Question: What jurisdiction, city, or county is the document associated with?
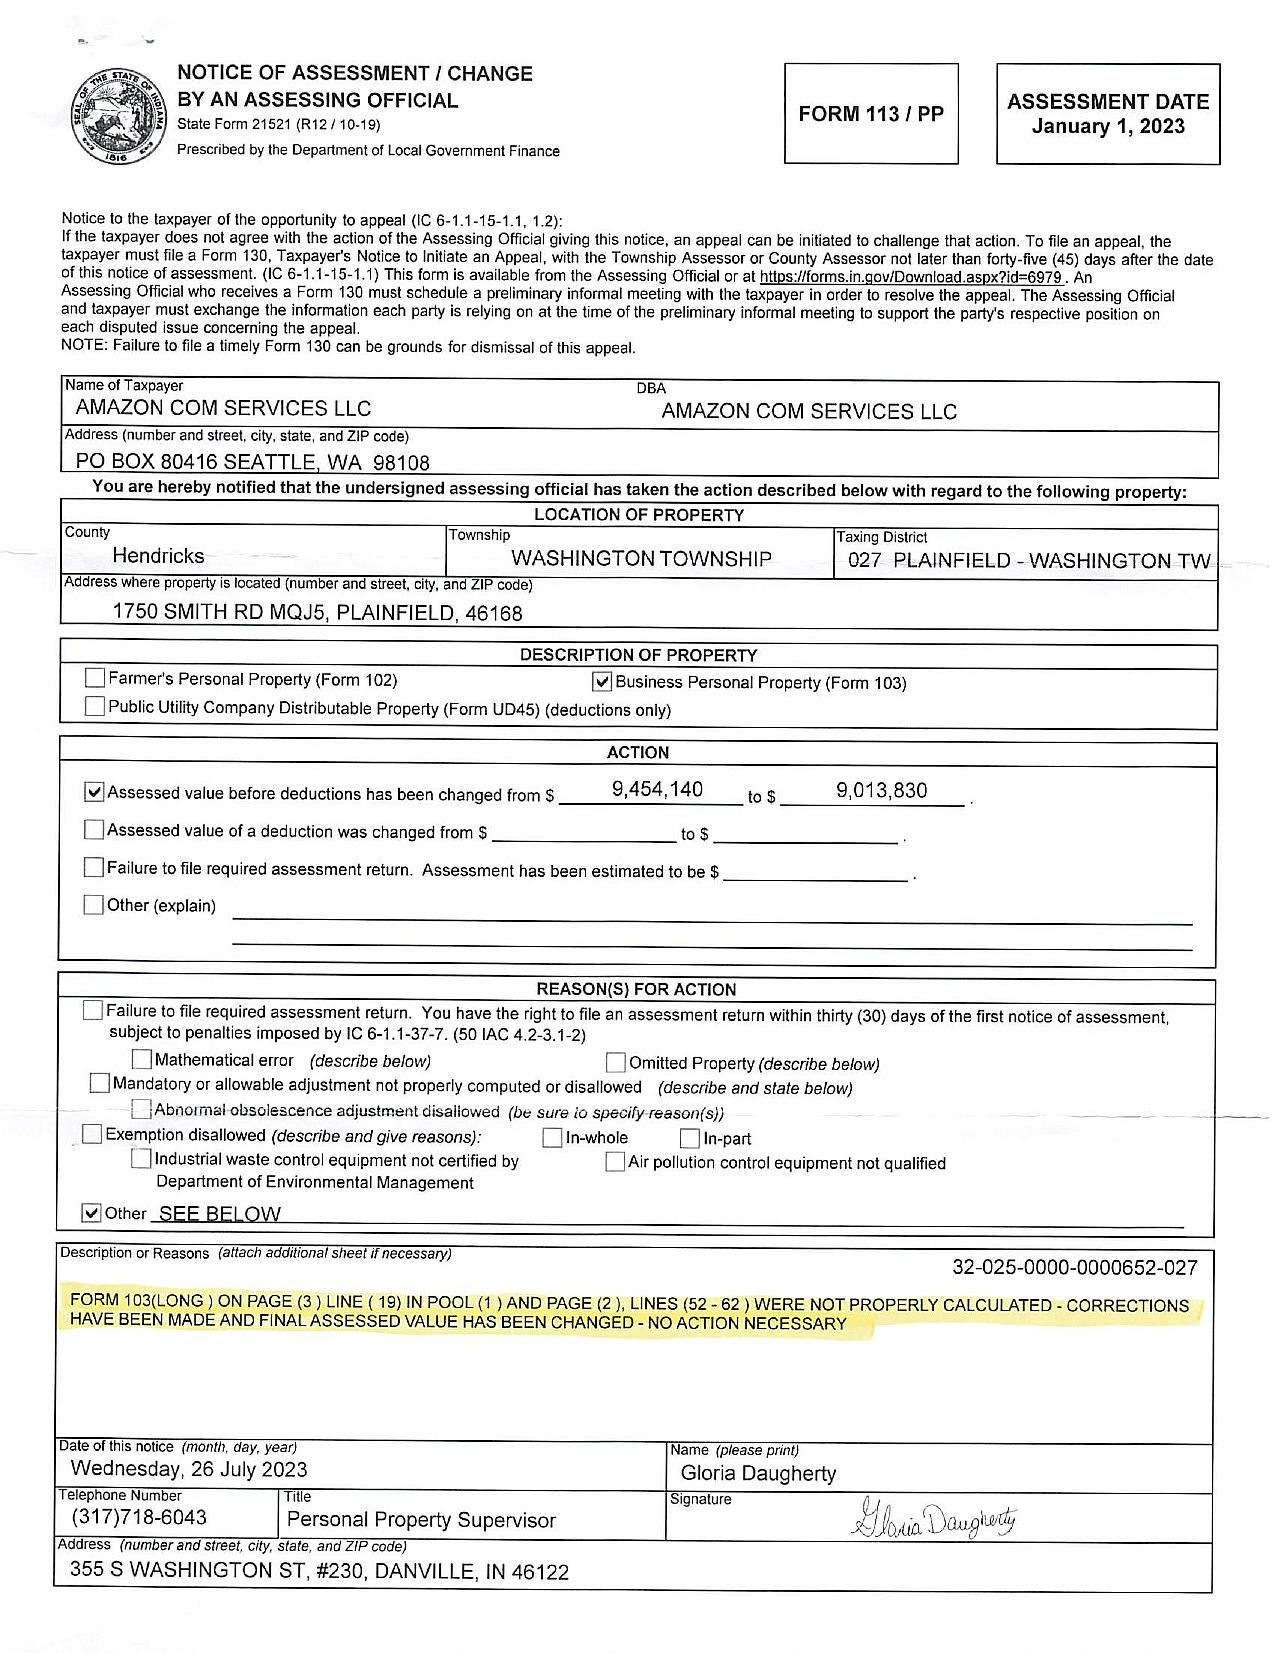
Answer: "Hendricks"